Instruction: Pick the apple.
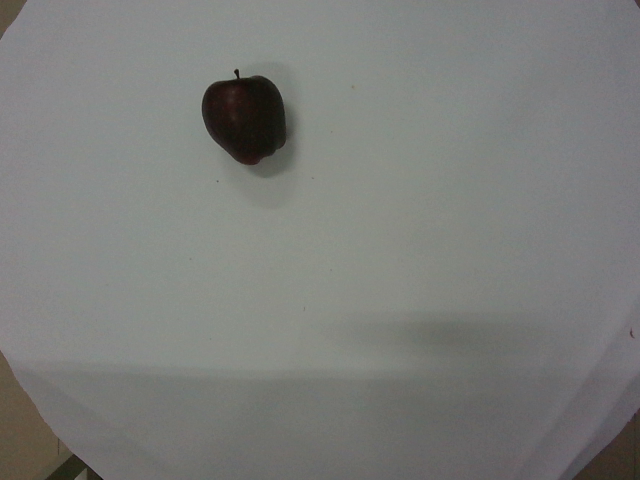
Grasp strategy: vertical